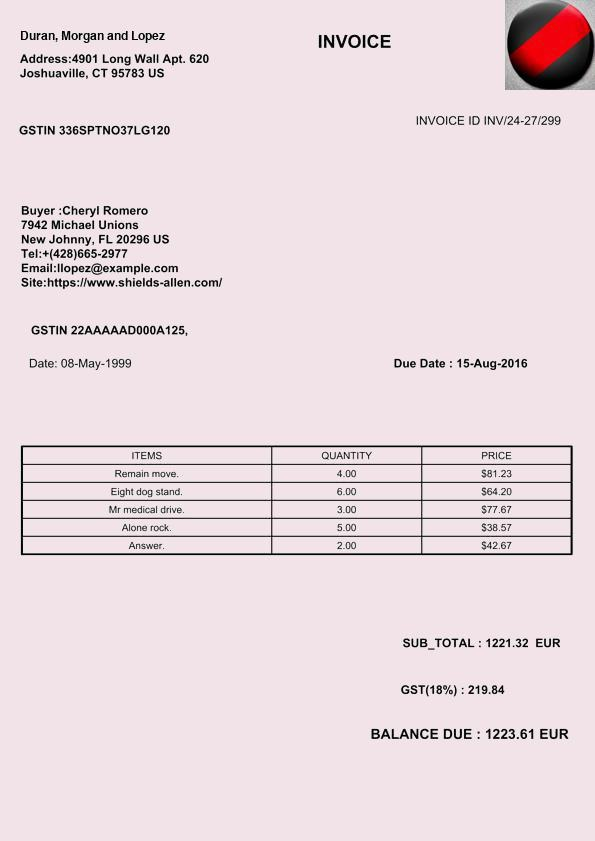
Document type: Invoice